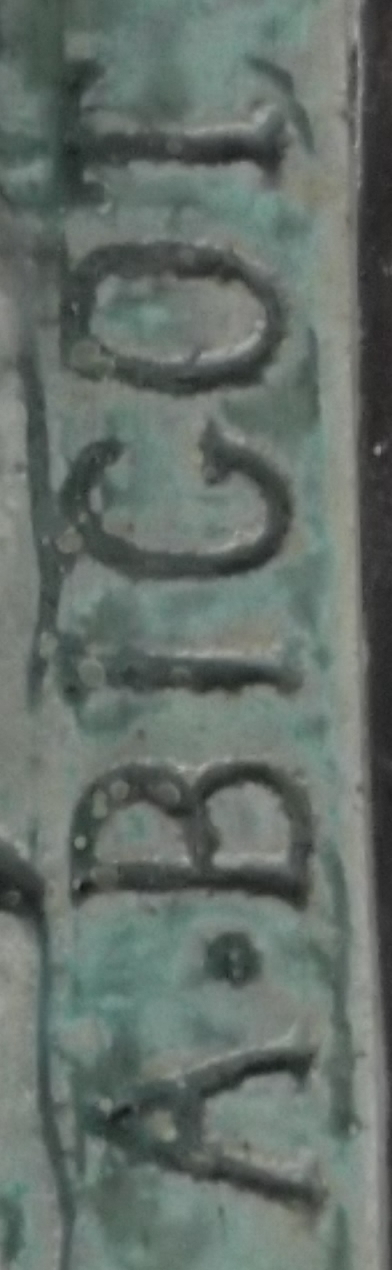
Signature of: alexandre bigot